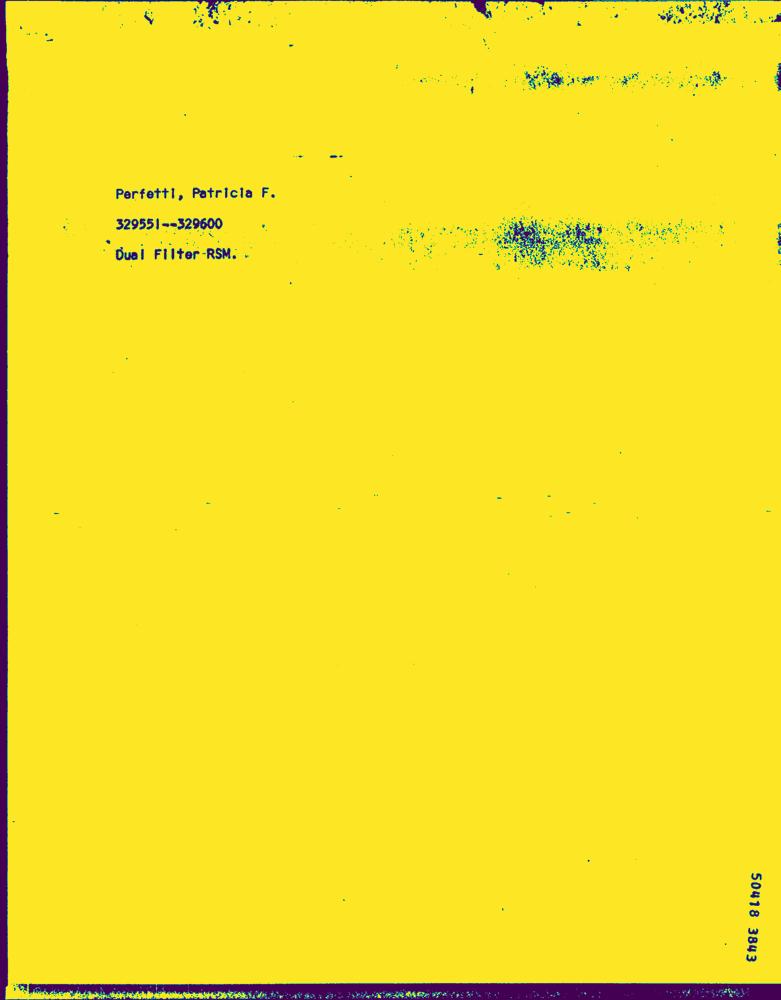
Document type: Hand-Written